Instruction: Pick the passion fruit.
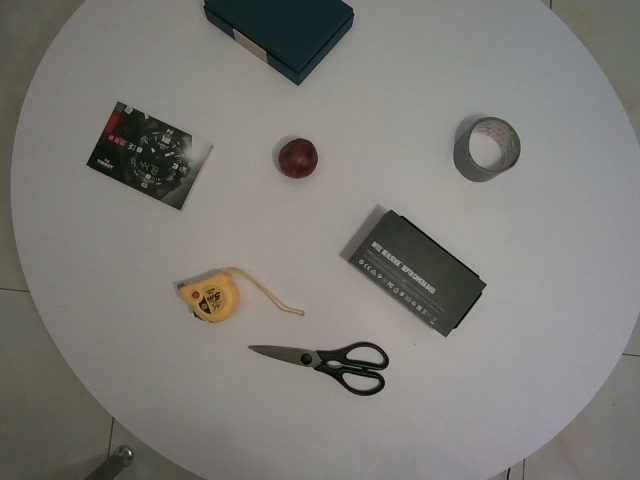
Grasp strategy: vertical